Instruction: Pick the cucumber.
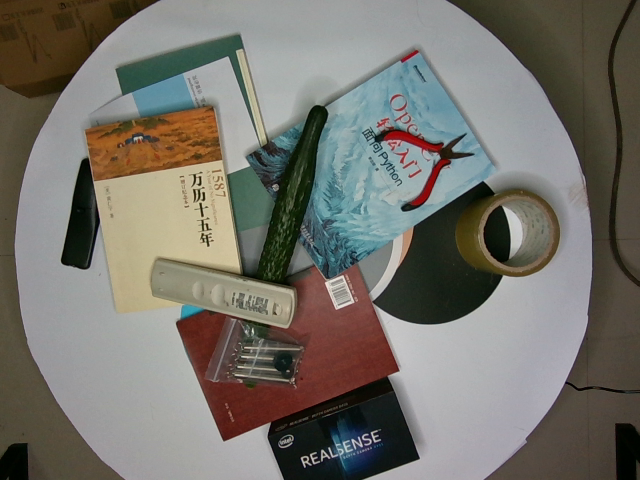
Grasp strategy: vertical